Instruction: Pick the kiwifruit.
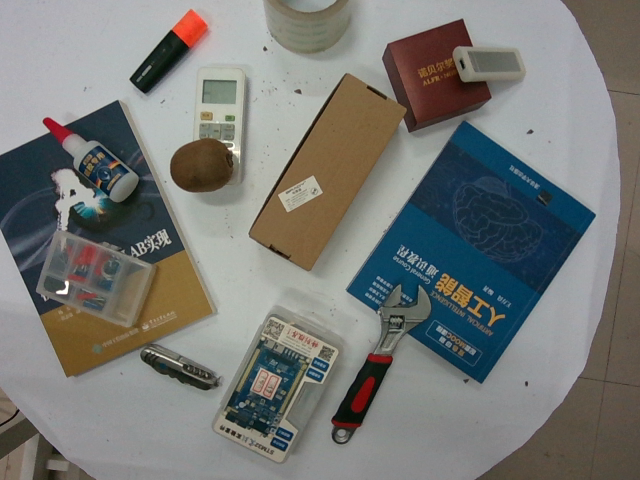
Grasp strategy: vertical